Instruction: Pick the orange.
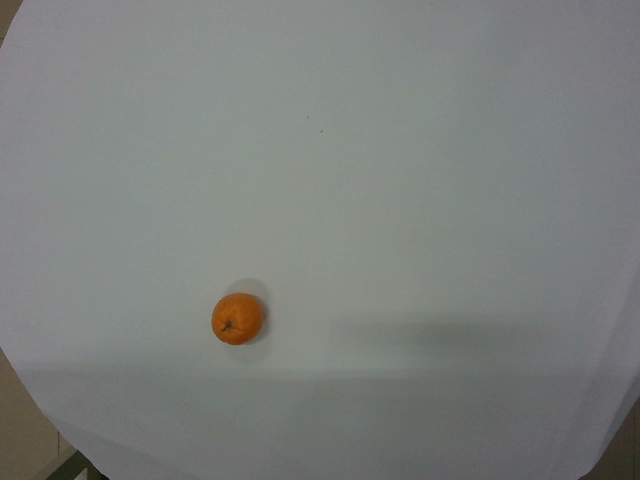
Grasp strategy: vertical